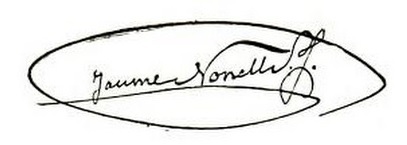
Signature of: jaime nonell i mas